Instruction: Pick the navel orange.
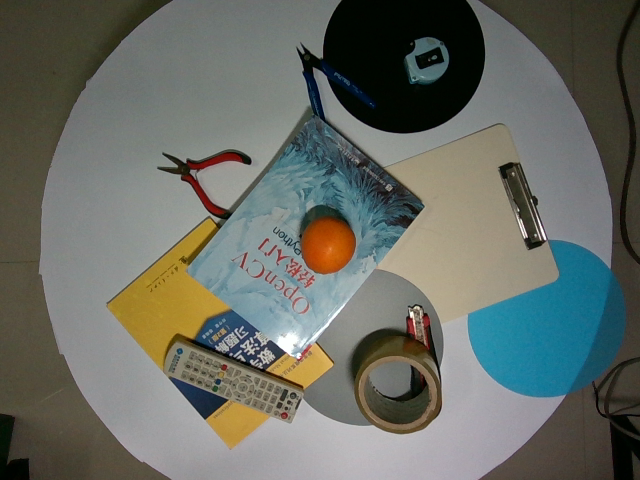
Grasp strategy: vertical